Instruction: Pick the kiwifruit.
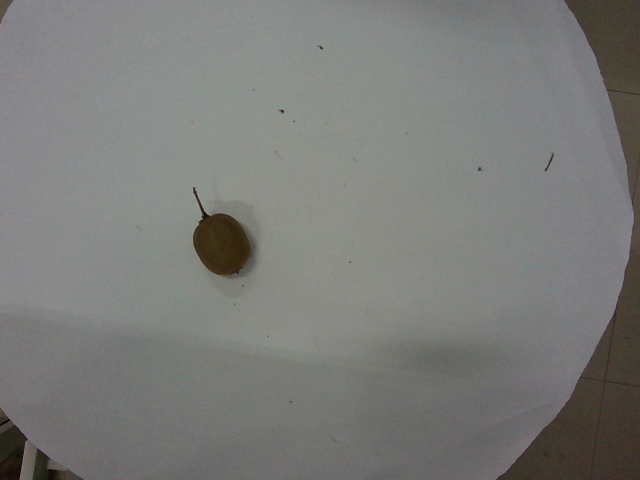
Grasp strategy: vertical